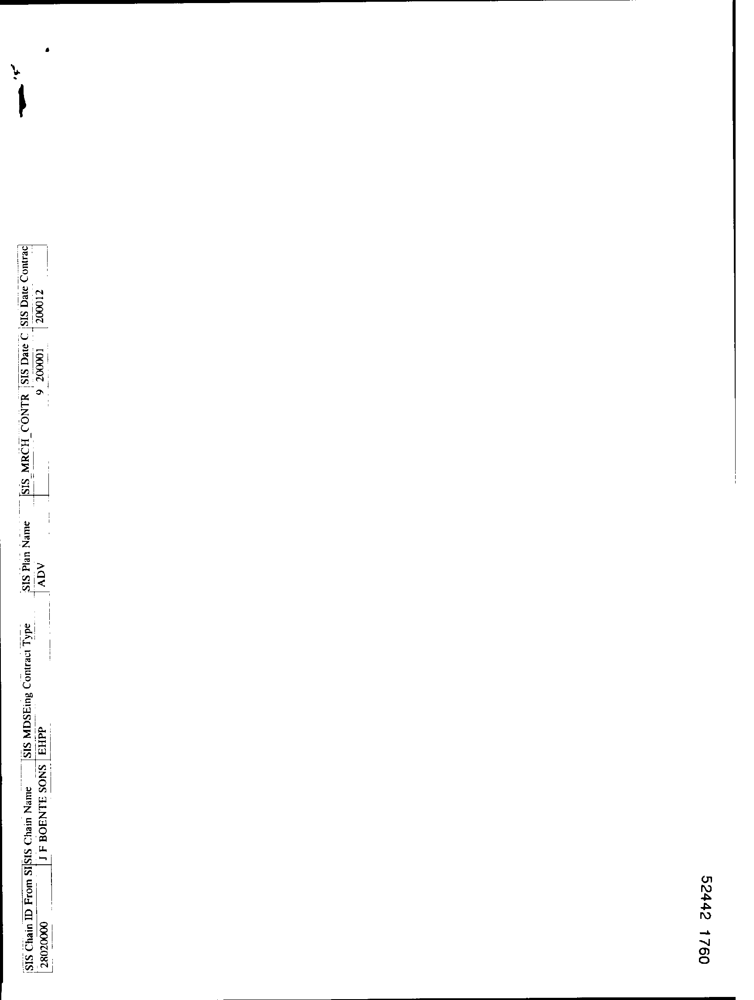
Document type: Invoice